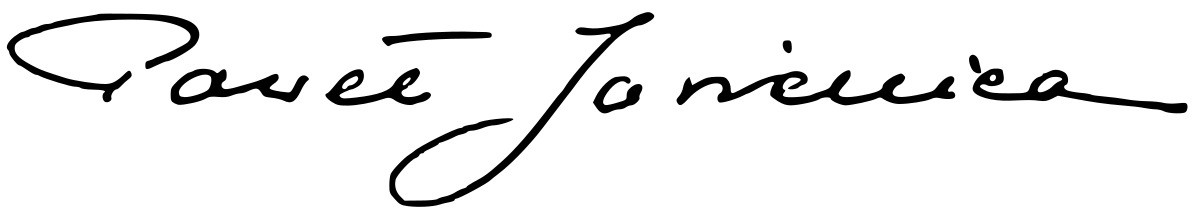
Signature of: pawel jasienica